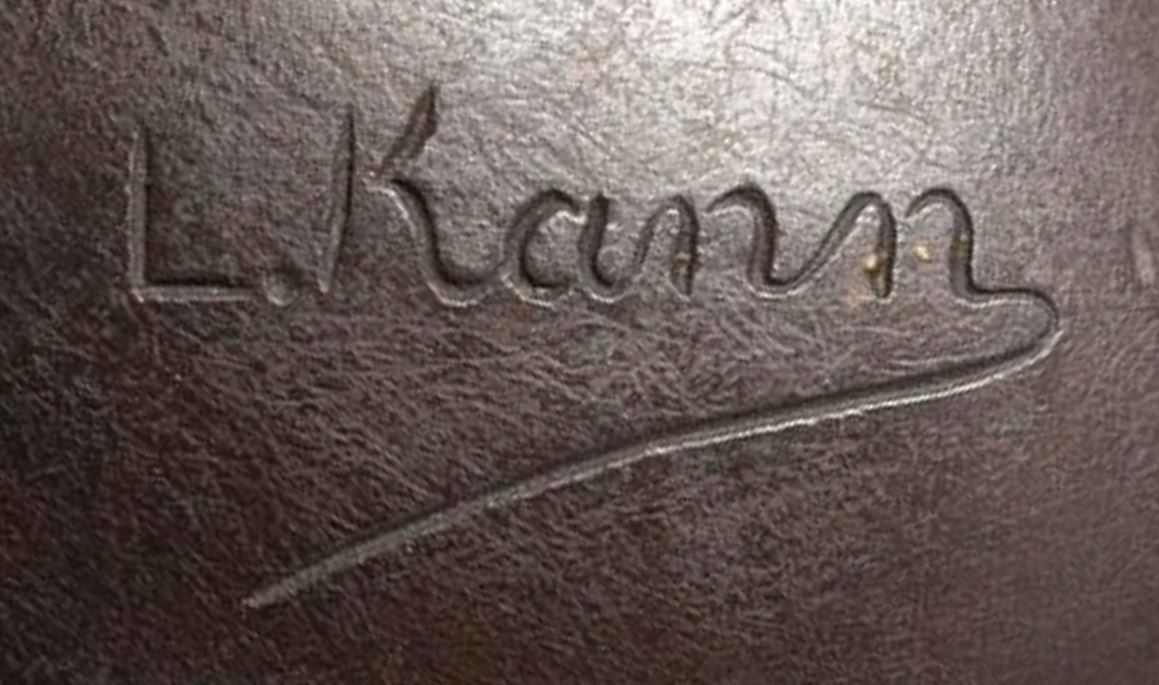
Signature of: léon kann